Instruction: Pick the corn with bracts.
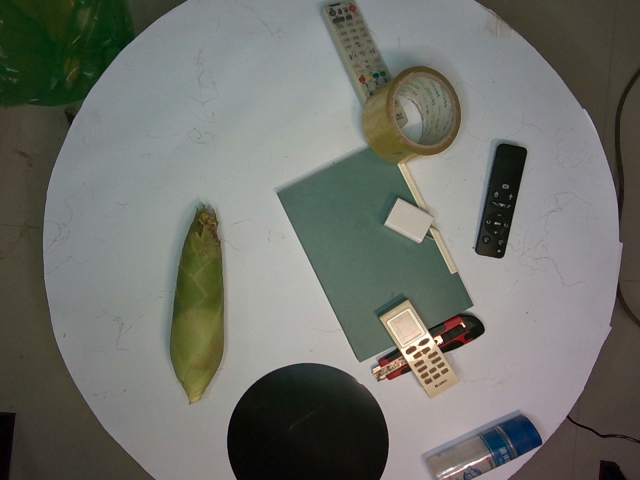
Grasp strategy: vertical